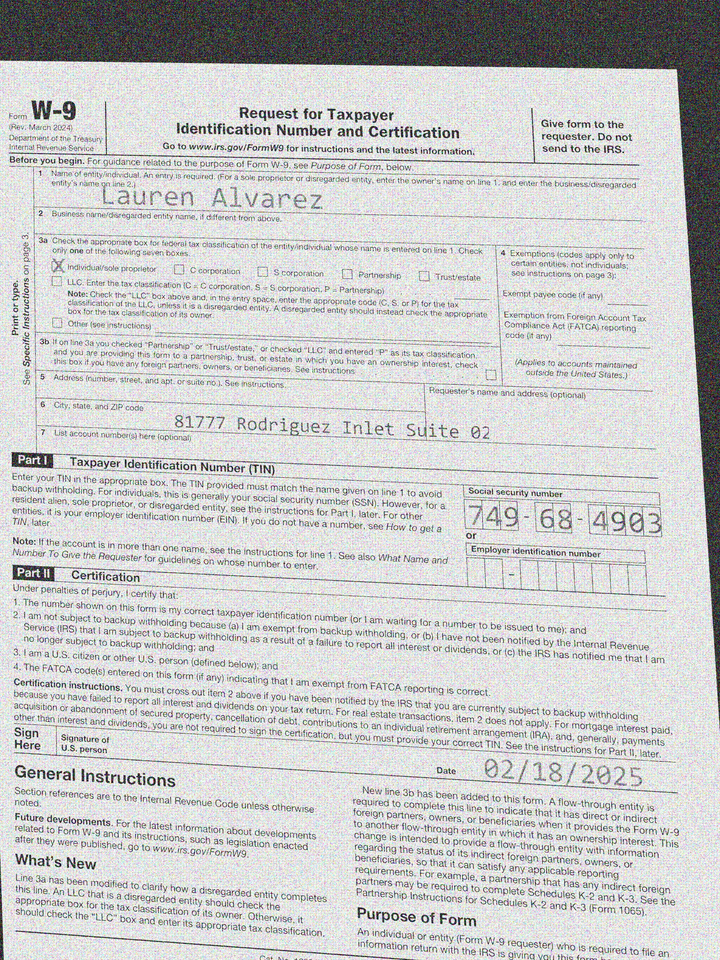
adr1: 81777 Rodriguez Inlet Suite 020
cbx: yes
ssn: 749684903
enm: Lauren Alvarez
sdt: 02/18/2025